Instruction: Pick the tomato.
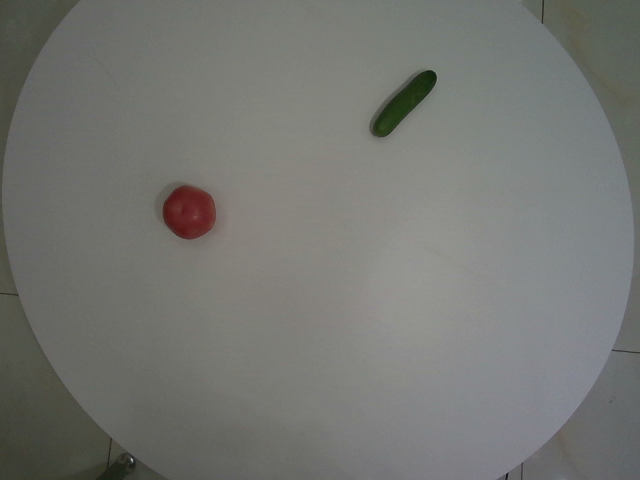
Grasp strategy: vertical